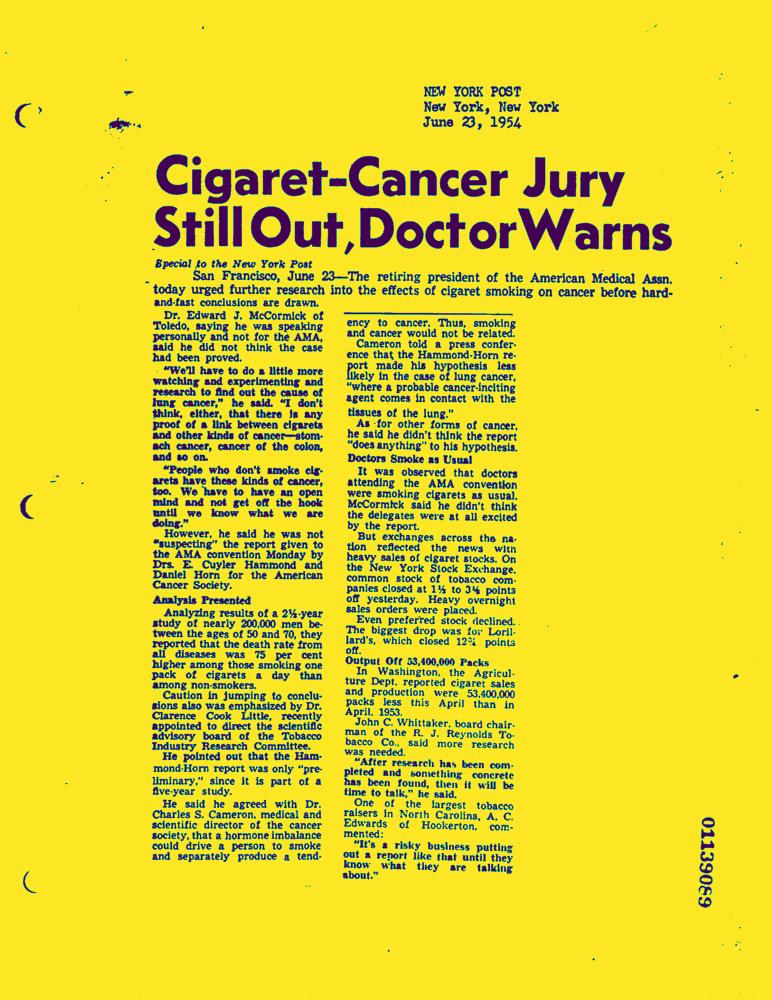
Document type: News-Article